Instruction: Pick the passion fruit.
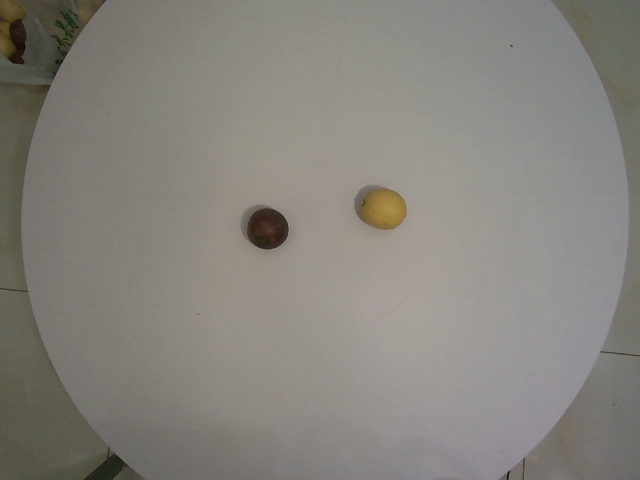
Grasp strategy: vertical